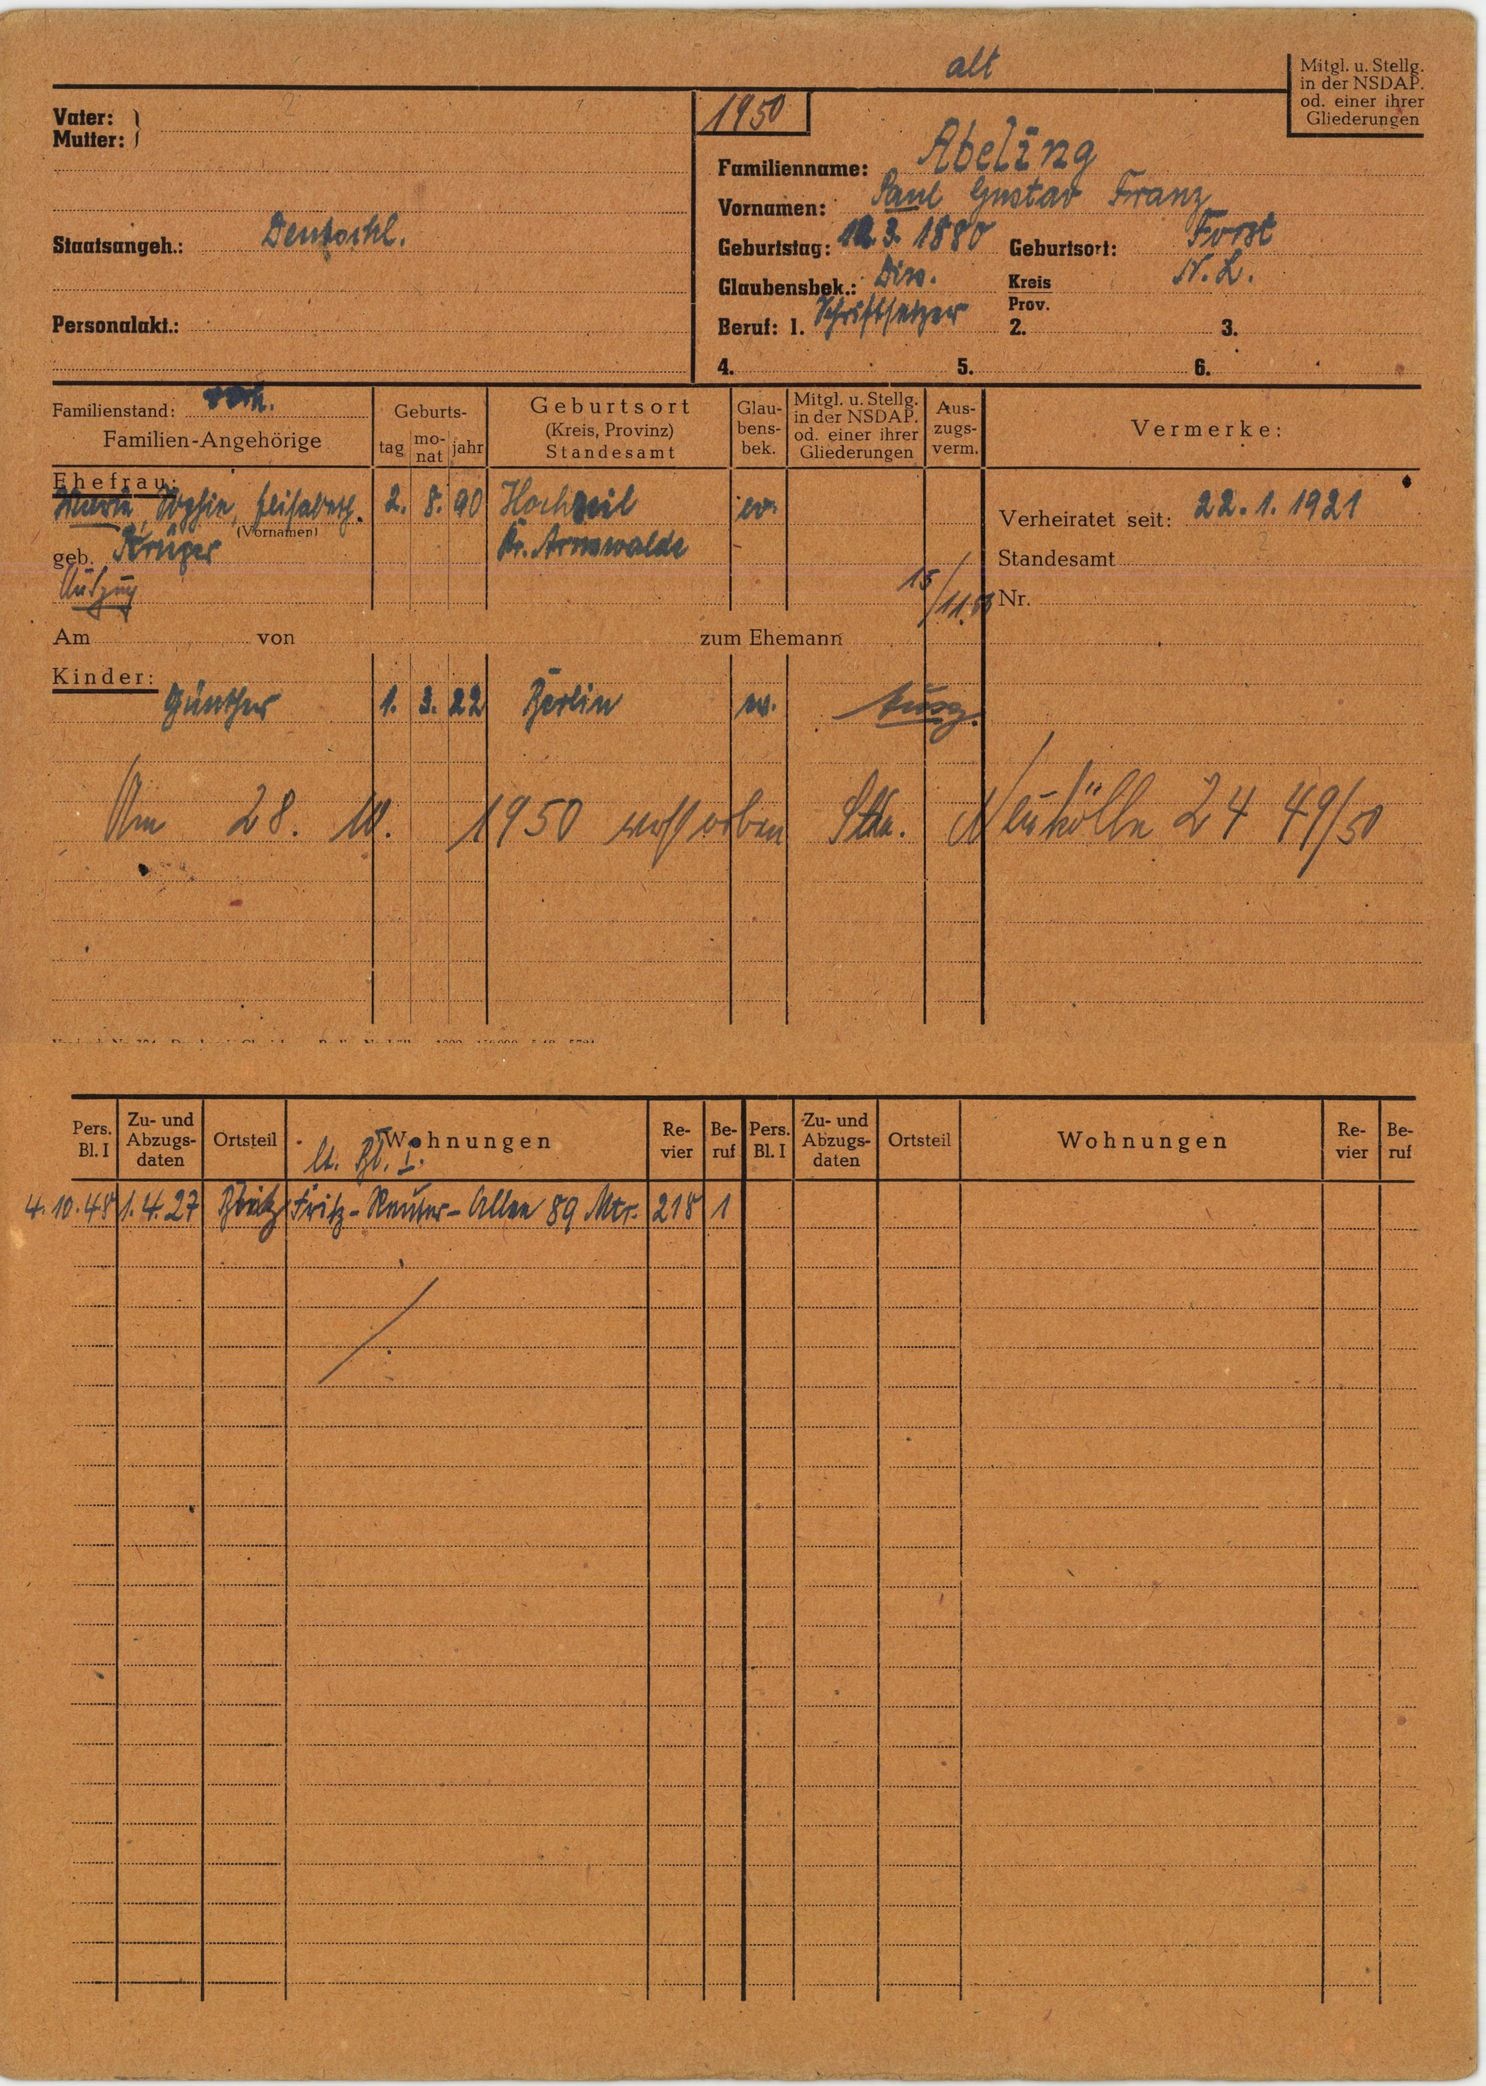
Abeling